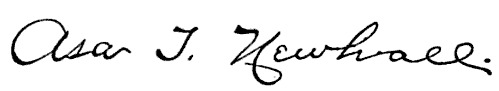
Signature of: asa tarbel newhall